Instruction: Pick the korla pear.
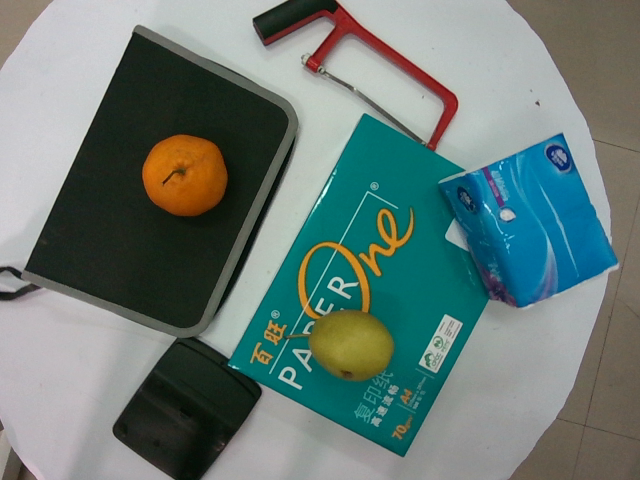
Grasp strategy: vertical